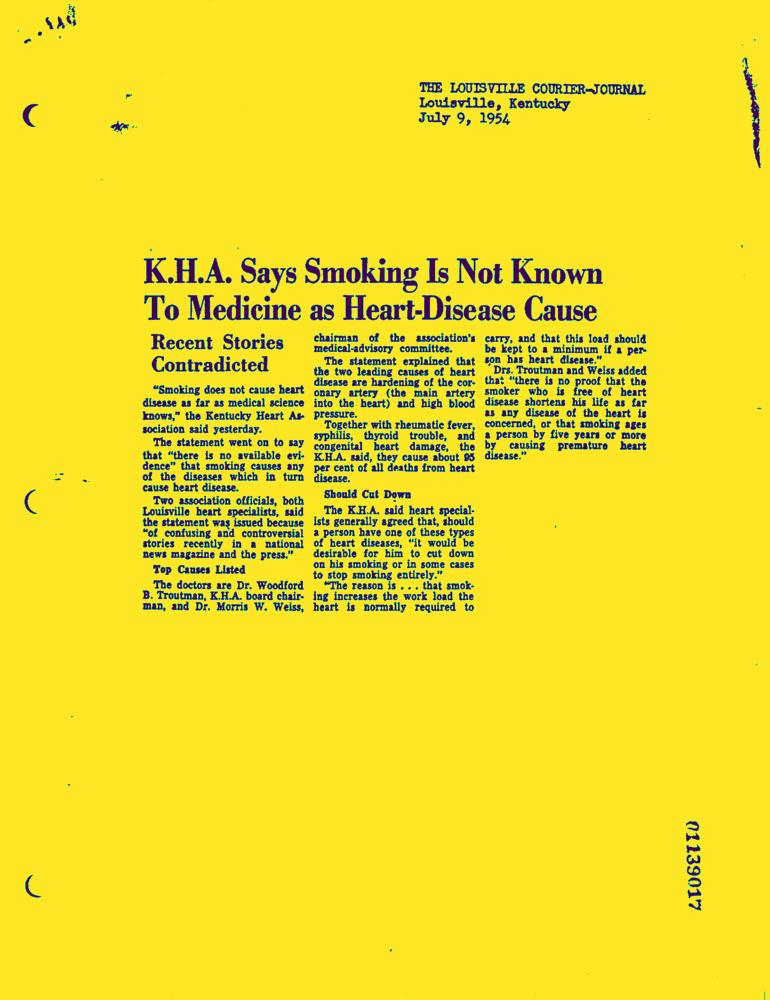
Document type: News-Article